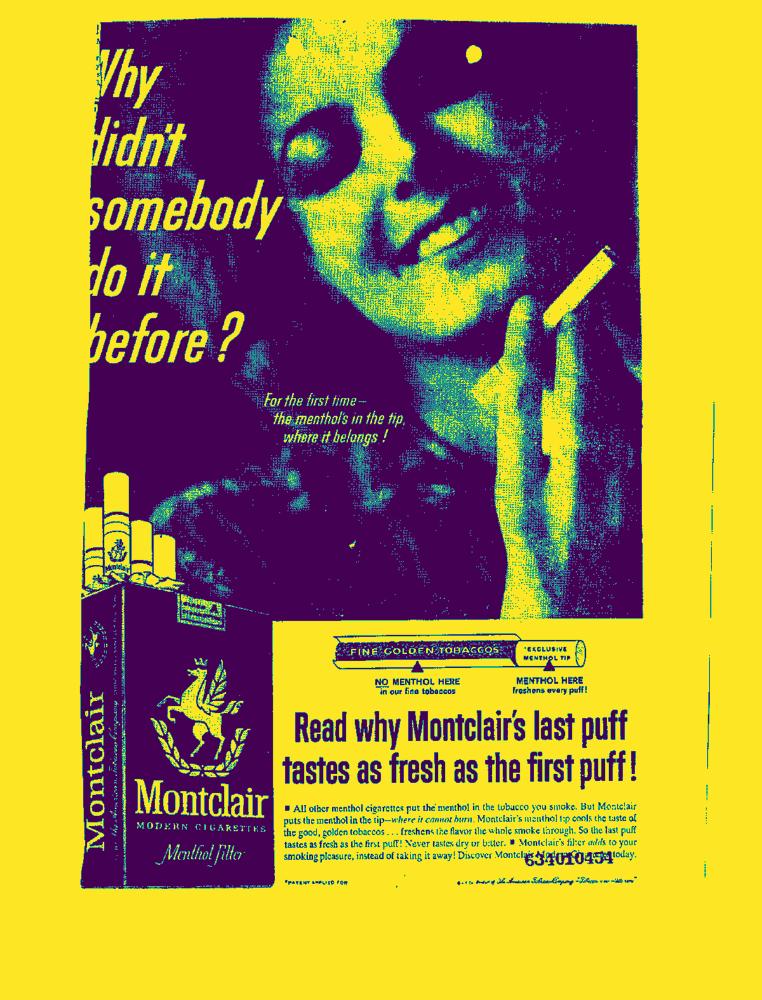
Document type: AD